Patient: Female, age 2
A 2-year-old girl presented with a history of recurrent chest infections  and persistent wheezing that were not responding to treatment. She  was HIV-negative, there was no history of contact with tuberculosis  and all tuberculosis testing including Gene Xpert MTB/RIF was  negative. Plain frontal chest radiograph demonstrated a well-defined  lucency in the left lower lobe medially, with a curvilinear outline  resembling an inferior accessory lobe and fissure. The right lung  appeared smaller than the left, but the heart was normally positioned  (Fig. 1).
 Bronchoscopy was performed and demonstrated anterior mid-tracheal compression with pulsation. There was also narrowing  of the opening of the left main bronchus with medial and lateral compression with pulsation. The bronchial configuration was  abnormal on the right side with an absent bronchus intermedius.
 A contrasted chest computed tomography (CT) scan showed an  'isthmus' of the lung in continuity with the right lung, extending  from the right hemithorax across the midline (between the heart  and descending aorta) into the left hemithorax, consistent with a  horseshoe lung (Fig. 2).
The arterial supply was from the right lung  branches (Fig. 3A) and there was a clearly defined pleural separation  from the left lung (the presumed 'isthmic fissure'). Arterial supply to  the isthmus was via the right lower lobe vessels and venous drainage  appeared to be directly into the right atrium. A small bronchial  branch of the left lower lobe bronchial tree was noted to supply the  isthmus, but this appeared attenuated across the vertebral body and  descending aorta, resulting in selective air-trapping of the isthmic  segment (Fig. B).
 Even though the plain radiograph demonstrated a possible smaller  right lung, there were no CT features of right (or left) pulmonary  hypoplasia. The pulmonary arteries were of adequate size, if not  slightly plump. The heart was normally positioned on the left. There  were, however, some significant associated venous abnormalities  in the form of a scimitar-type vessel, which ascended from the  right lung base peripherally to join another scimitar-type vessel  descending from union of two superior segmental intervertebral  veins, to enter the superior vena cava as it feeds into the right atrium  (Fig. 3C). The right atrium was noted to be prominent.
 Other CT scan findings included an absent minor fissure and a bovine variant of the aortic arch with the left common carotid artery  arising together with the brachiocephalic trunk from the aortic arch,  a common variant. This appeared to cause some anterior impression  on the trachea superiorly.
Keywords: bronchoscopy, congenital venolobar syndrome, horseshoe lung, hypoplastic lung, scimitar syndrome
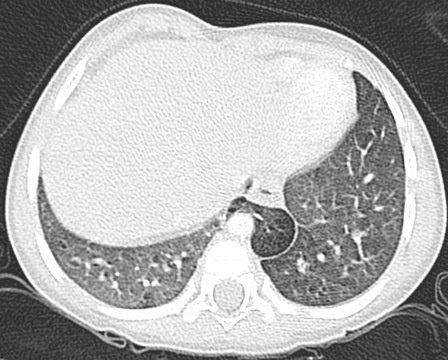
Image caption: Axial multidetector computed tomography (MDCT) on lung
window demonstrates an isthmus of basal lung in continuity with the
right lung, extending across the midline between the heart anteriorly
and the aorta and vertebral body posteriorly. There is a distinct pleural
interface between the isthmus and the left lung.